Question: How does the patient history play a role?
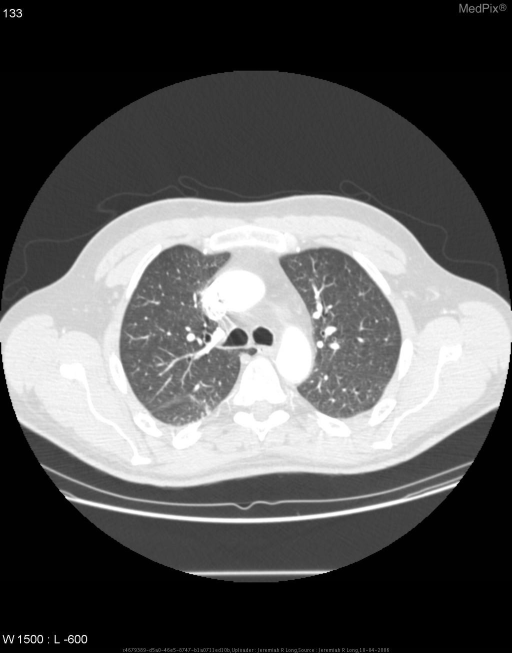
Answer: The patient's history of 45 year old male with recent diagnosis of gastric carcinoma undergoing staging CT. is key in understanding the case.